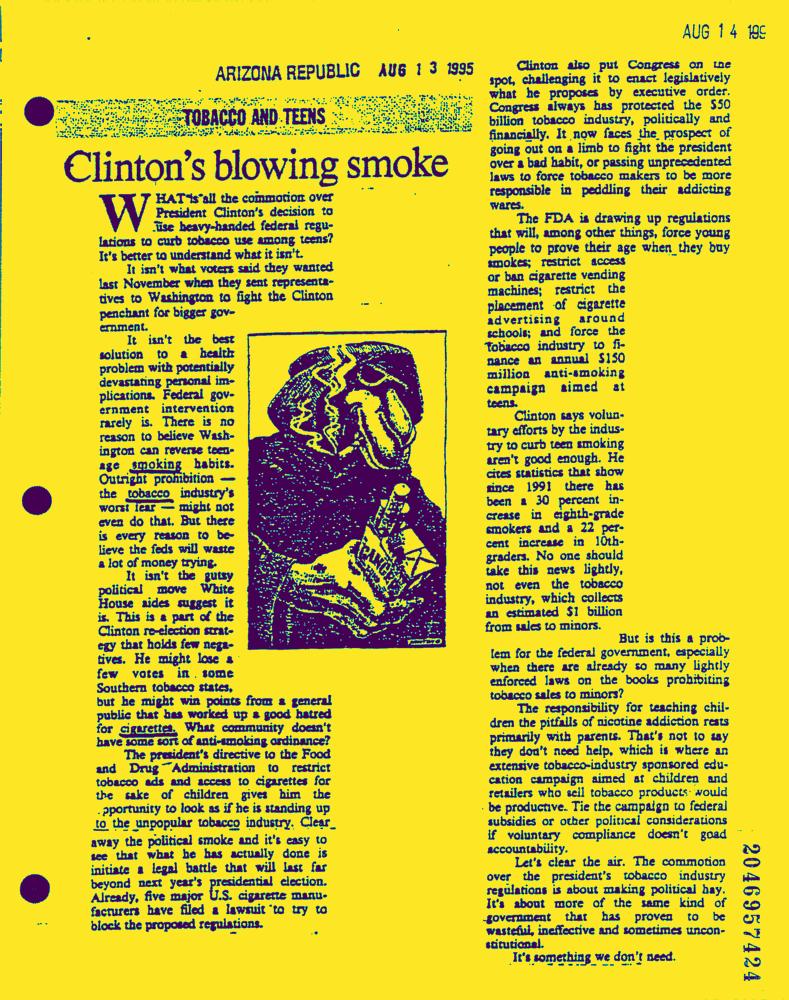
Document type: News-Article